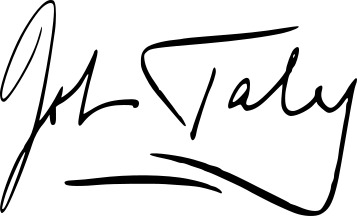
Signature of: john charles daly